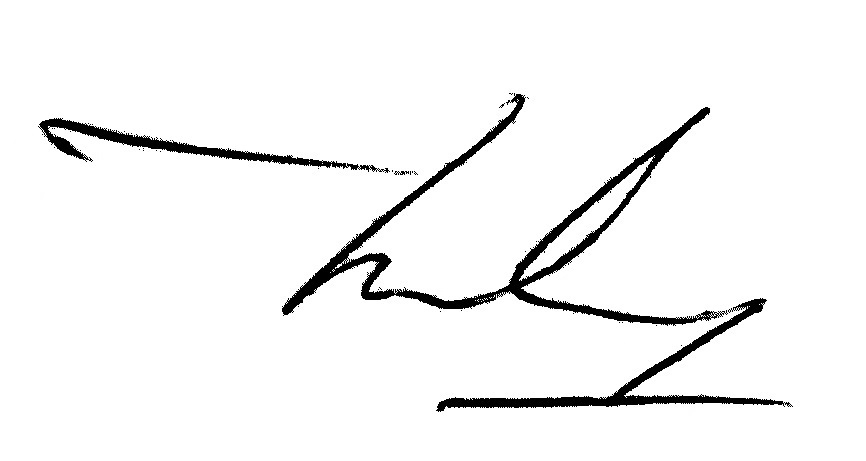
Signature of: pierre malvy